Question: How is the history relevant to the case?
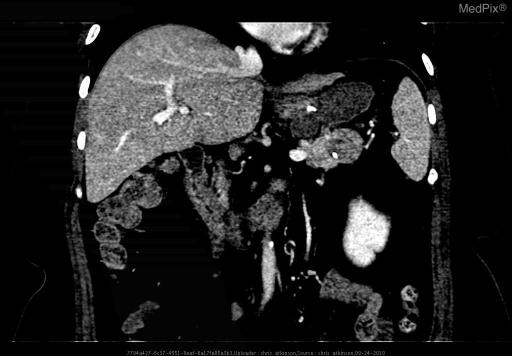
Answer: The patient's history of A 57 yo F with recent gastric bypass surgery developed shortness of breath and tachycardia several days after surgery. is key in understanding the case.